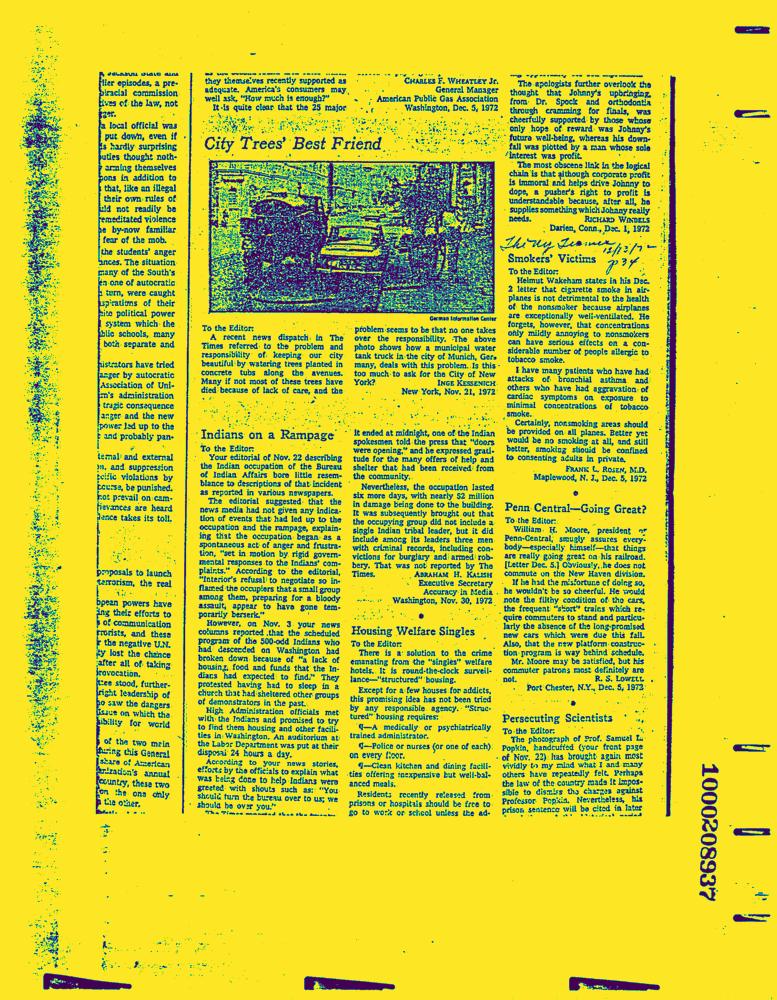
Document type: News-Article